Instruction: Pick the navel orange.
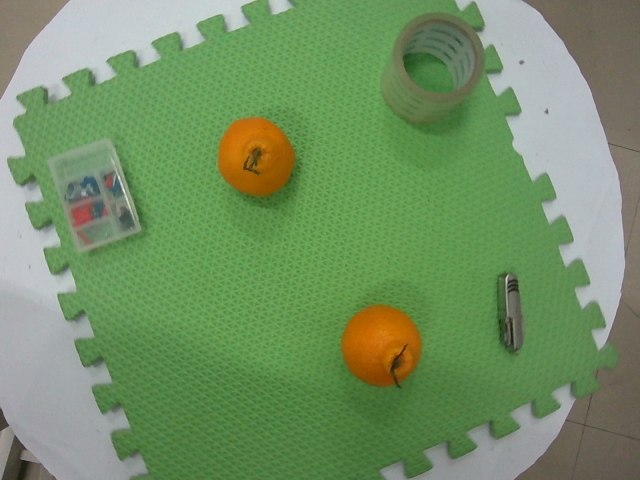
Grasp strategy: vertical